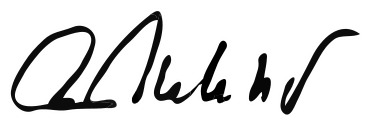
Signature of: michel barnier